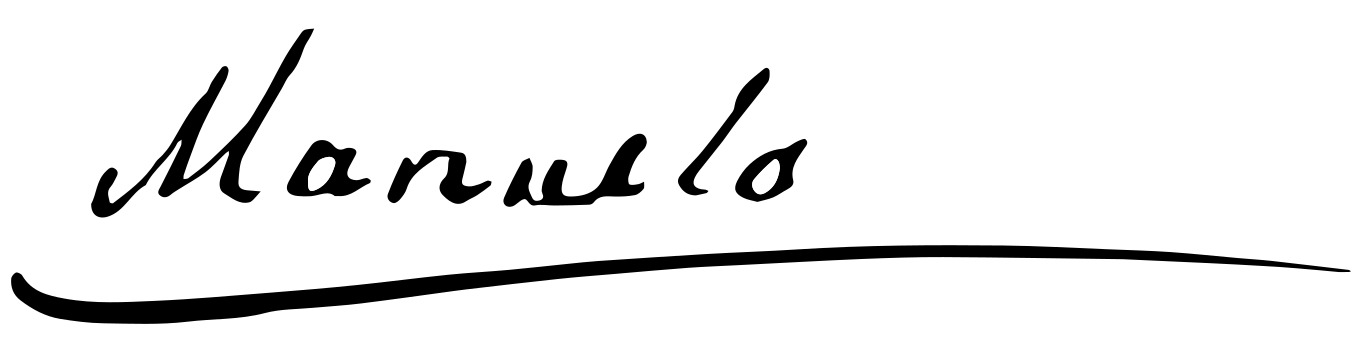
Signature of: manuela sáenz